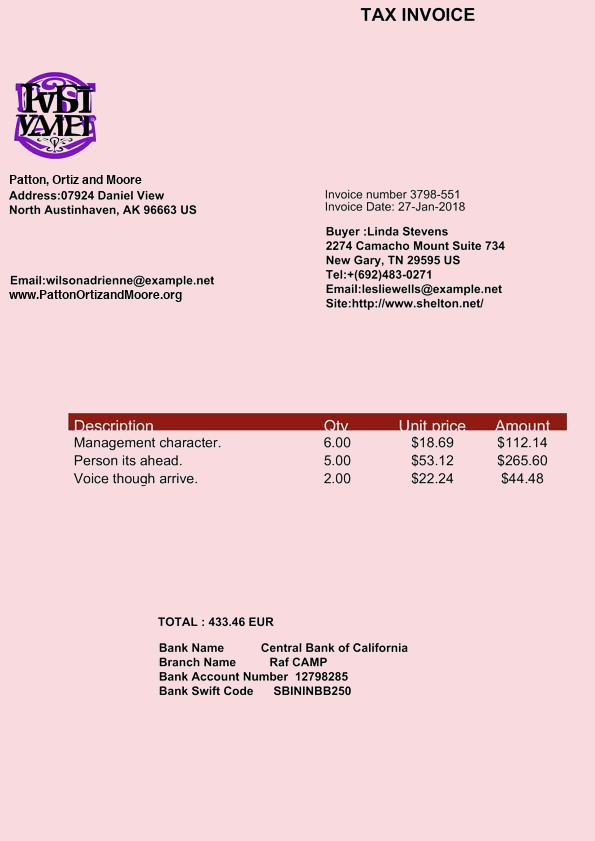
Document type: Invoice